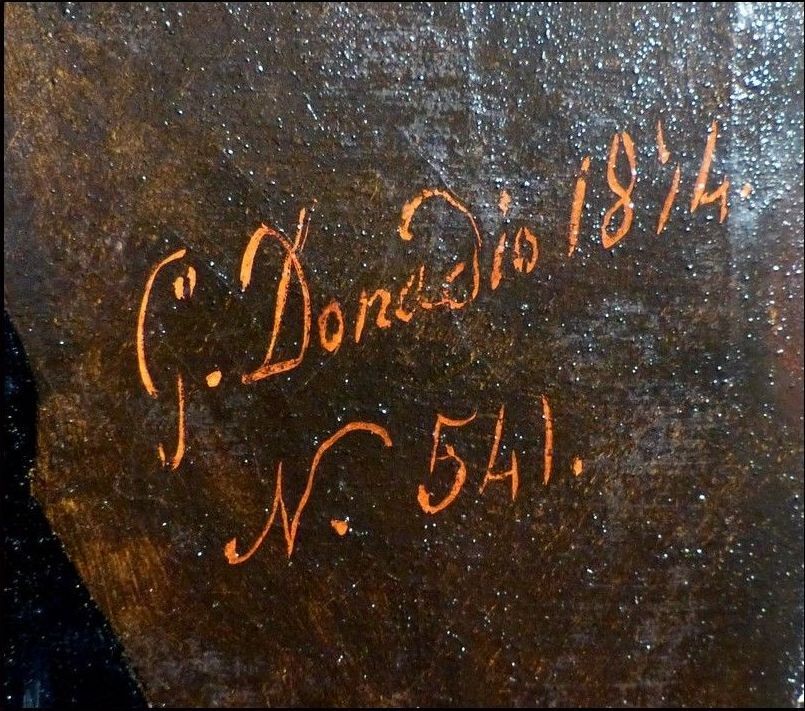
Signature of: giovanni donadio